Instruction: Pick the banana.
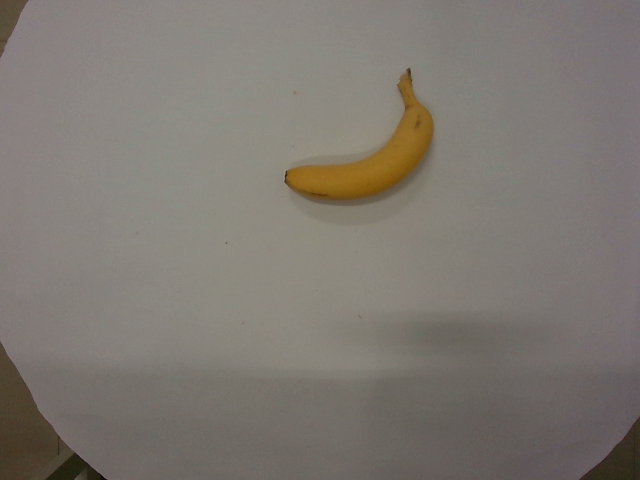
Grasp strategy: vertical